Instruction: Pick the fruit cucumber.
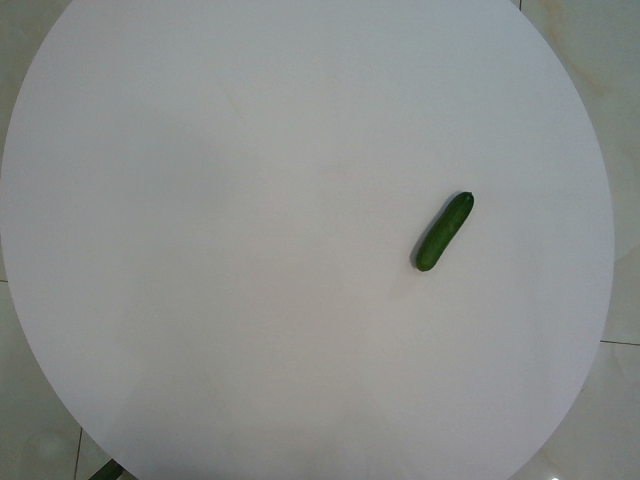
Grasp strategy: vertical